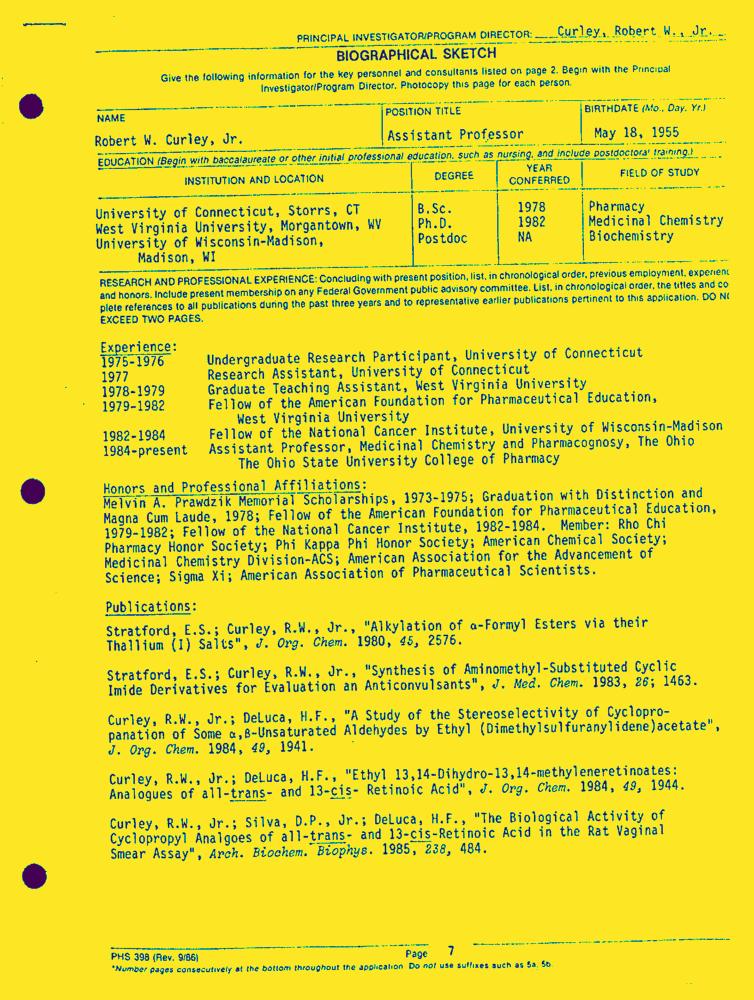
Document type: Resume-Doc